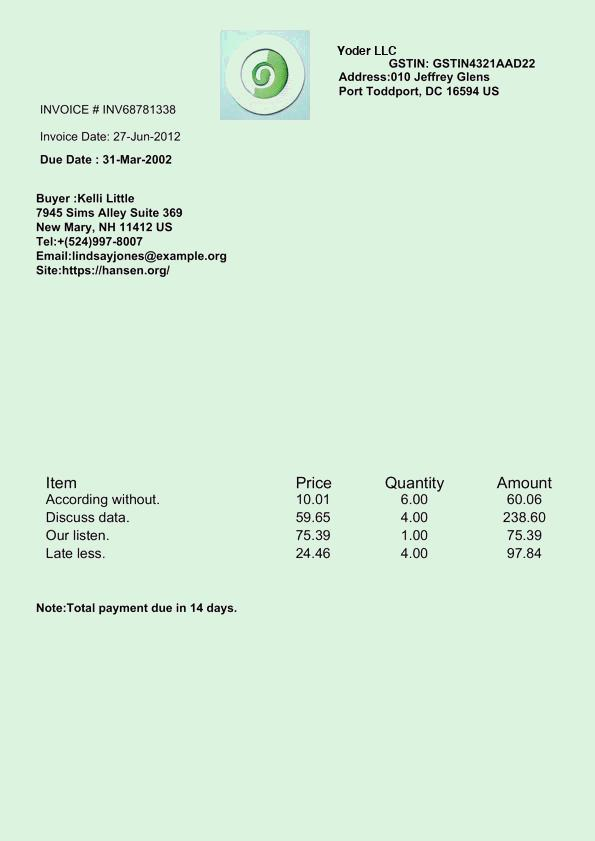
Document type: Invoice